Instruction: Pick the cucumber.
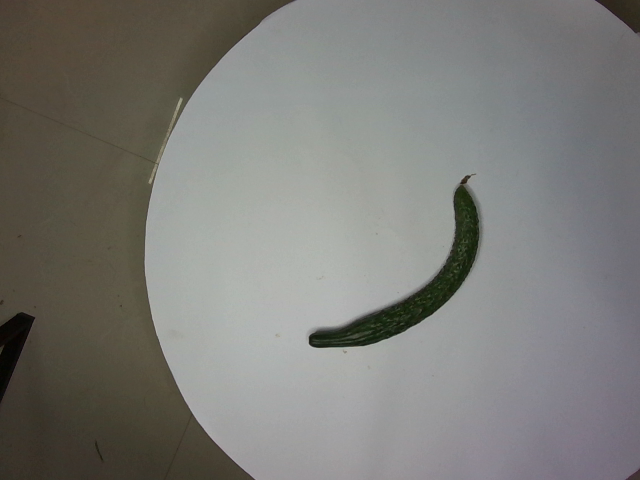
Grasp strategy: vertical